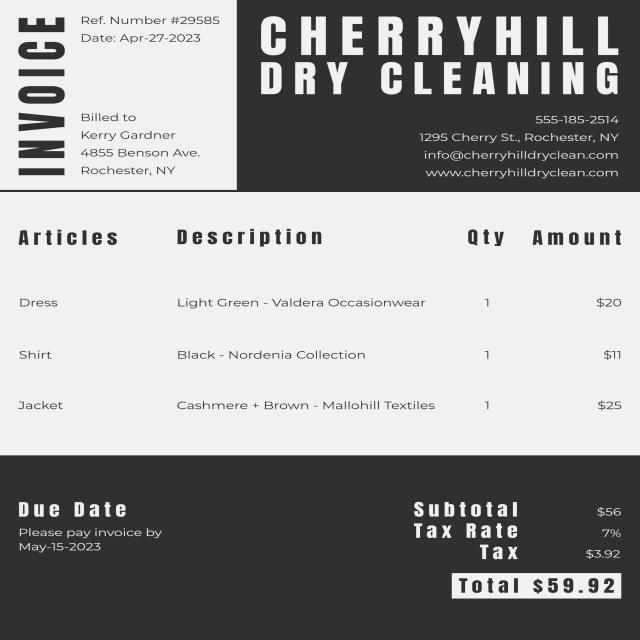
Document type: Invoice